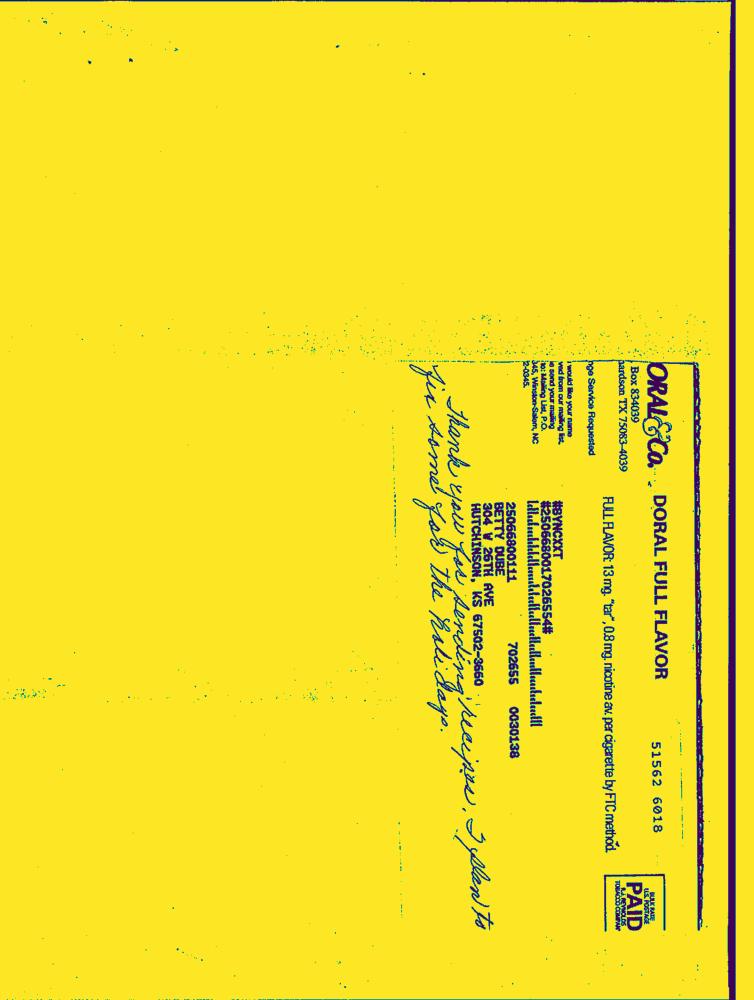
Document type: Hand-Written